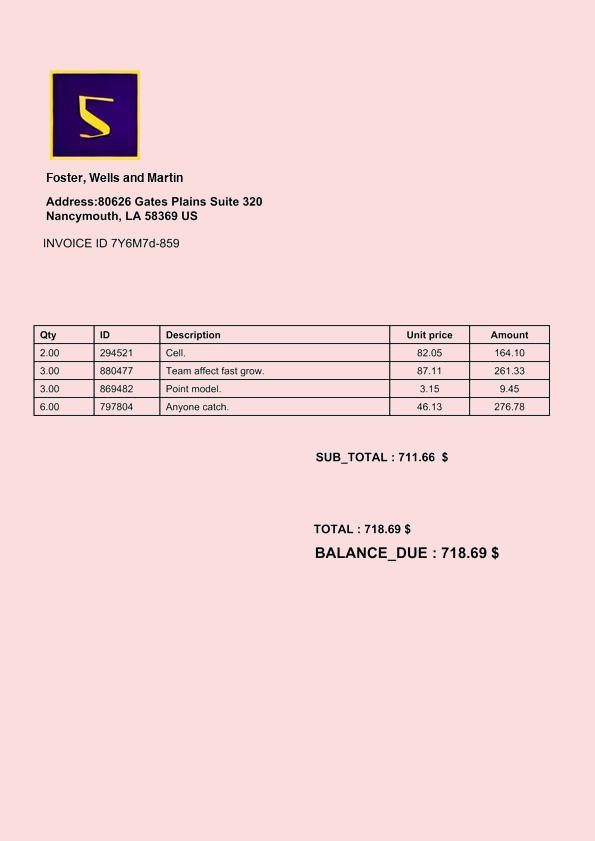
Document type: Invoice